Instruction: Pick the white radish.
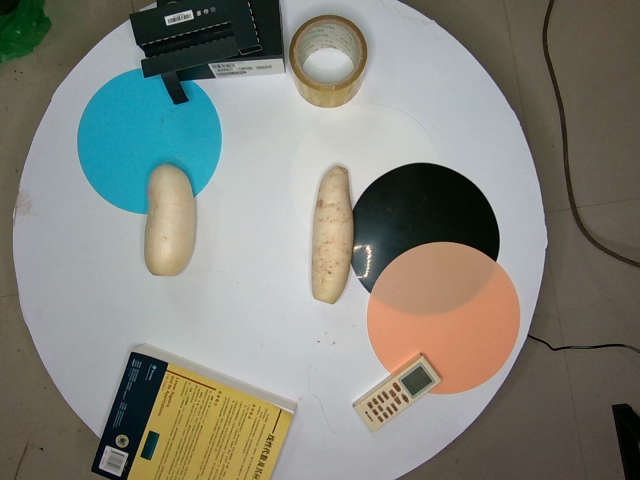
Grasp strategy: vertical